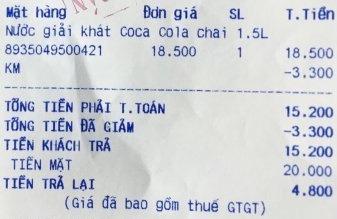
<table>
<tr>
<th>Mặt hàng</th>
<th>Đơn giá</th>
<th>SL</th>
<th>T.Tiền</th>
</tr>
<tr>
<td>Nước giải khát Coca Cola chai 1.5L 8935049500421</td>
<td>18.500</td>
<td>1</td>
<td>18.500</td>
</tr>
<tr>
<td>KM</td>
<td></td>
<td></td>
<td>-3.300</td>
</tr>
</table>

TỔNG TIỀN PHẢI T.TOÁN 15.200
TỔNG TIỀN ĐÃ GIẢM -3.300
TIỀN KHÁCH TRẢ 15.200
TIỀN MẶT 20.000
TIỀN TRẢ LẠI 4.800
(Giá đã bao gồm thuế GTGT)